Question: How is the history relevant to the case?
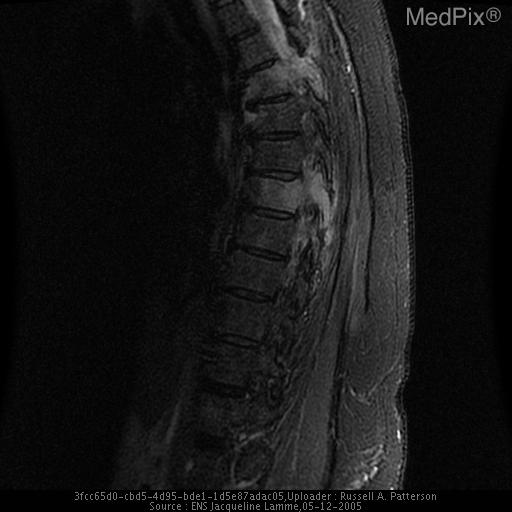
Answer: The patient's history of 55 y/o woman seen as an outpatient for possible mastitis. is key in understanding the case.